Question: What was observed in the imaging?
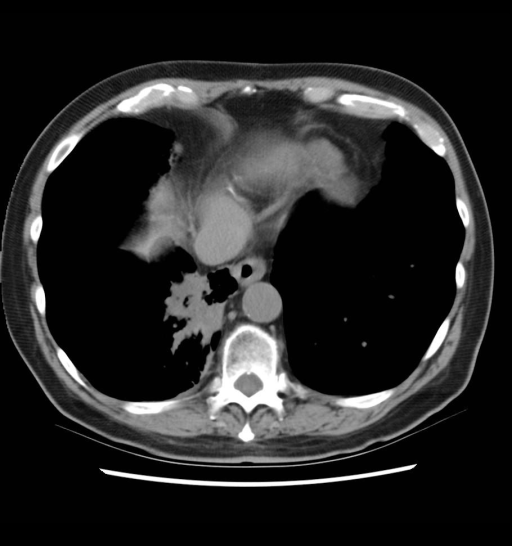
Answer: The imaging shows CXR – increased opacity over lower T-spine on lateral film
CT – spiculated mass (~2cm) in RLL c reticular stranding in contact c pleura; no chest wall invasion
PET – increased radiotracer uptake along posterior aspect of R mediastinum in region of R atrium CT – spiculated mass (~2cm) in RLL c reticular stranding in contact c pleura; no chest wall invasion.